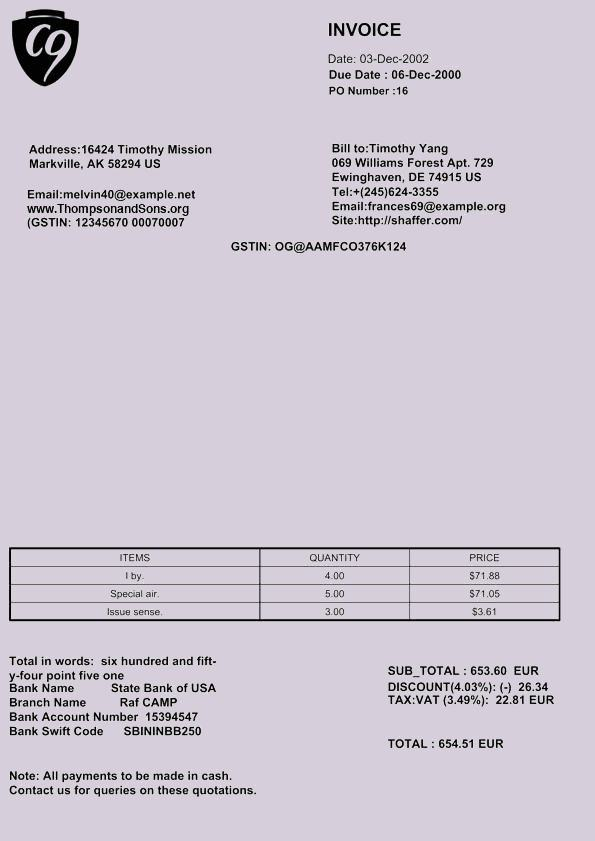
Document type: Invoice